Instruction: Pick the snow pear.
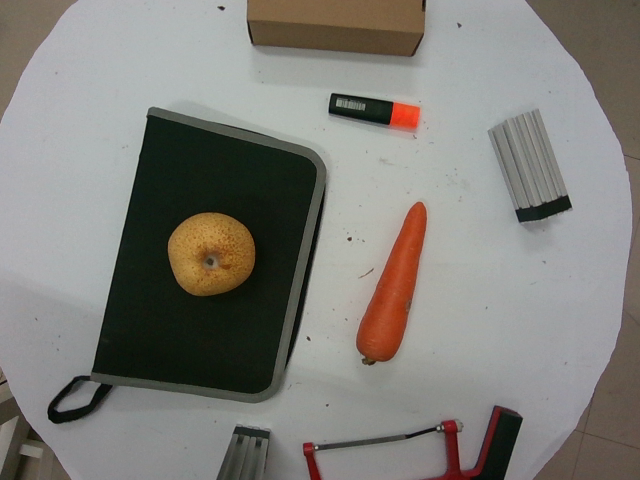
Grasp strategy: vertical